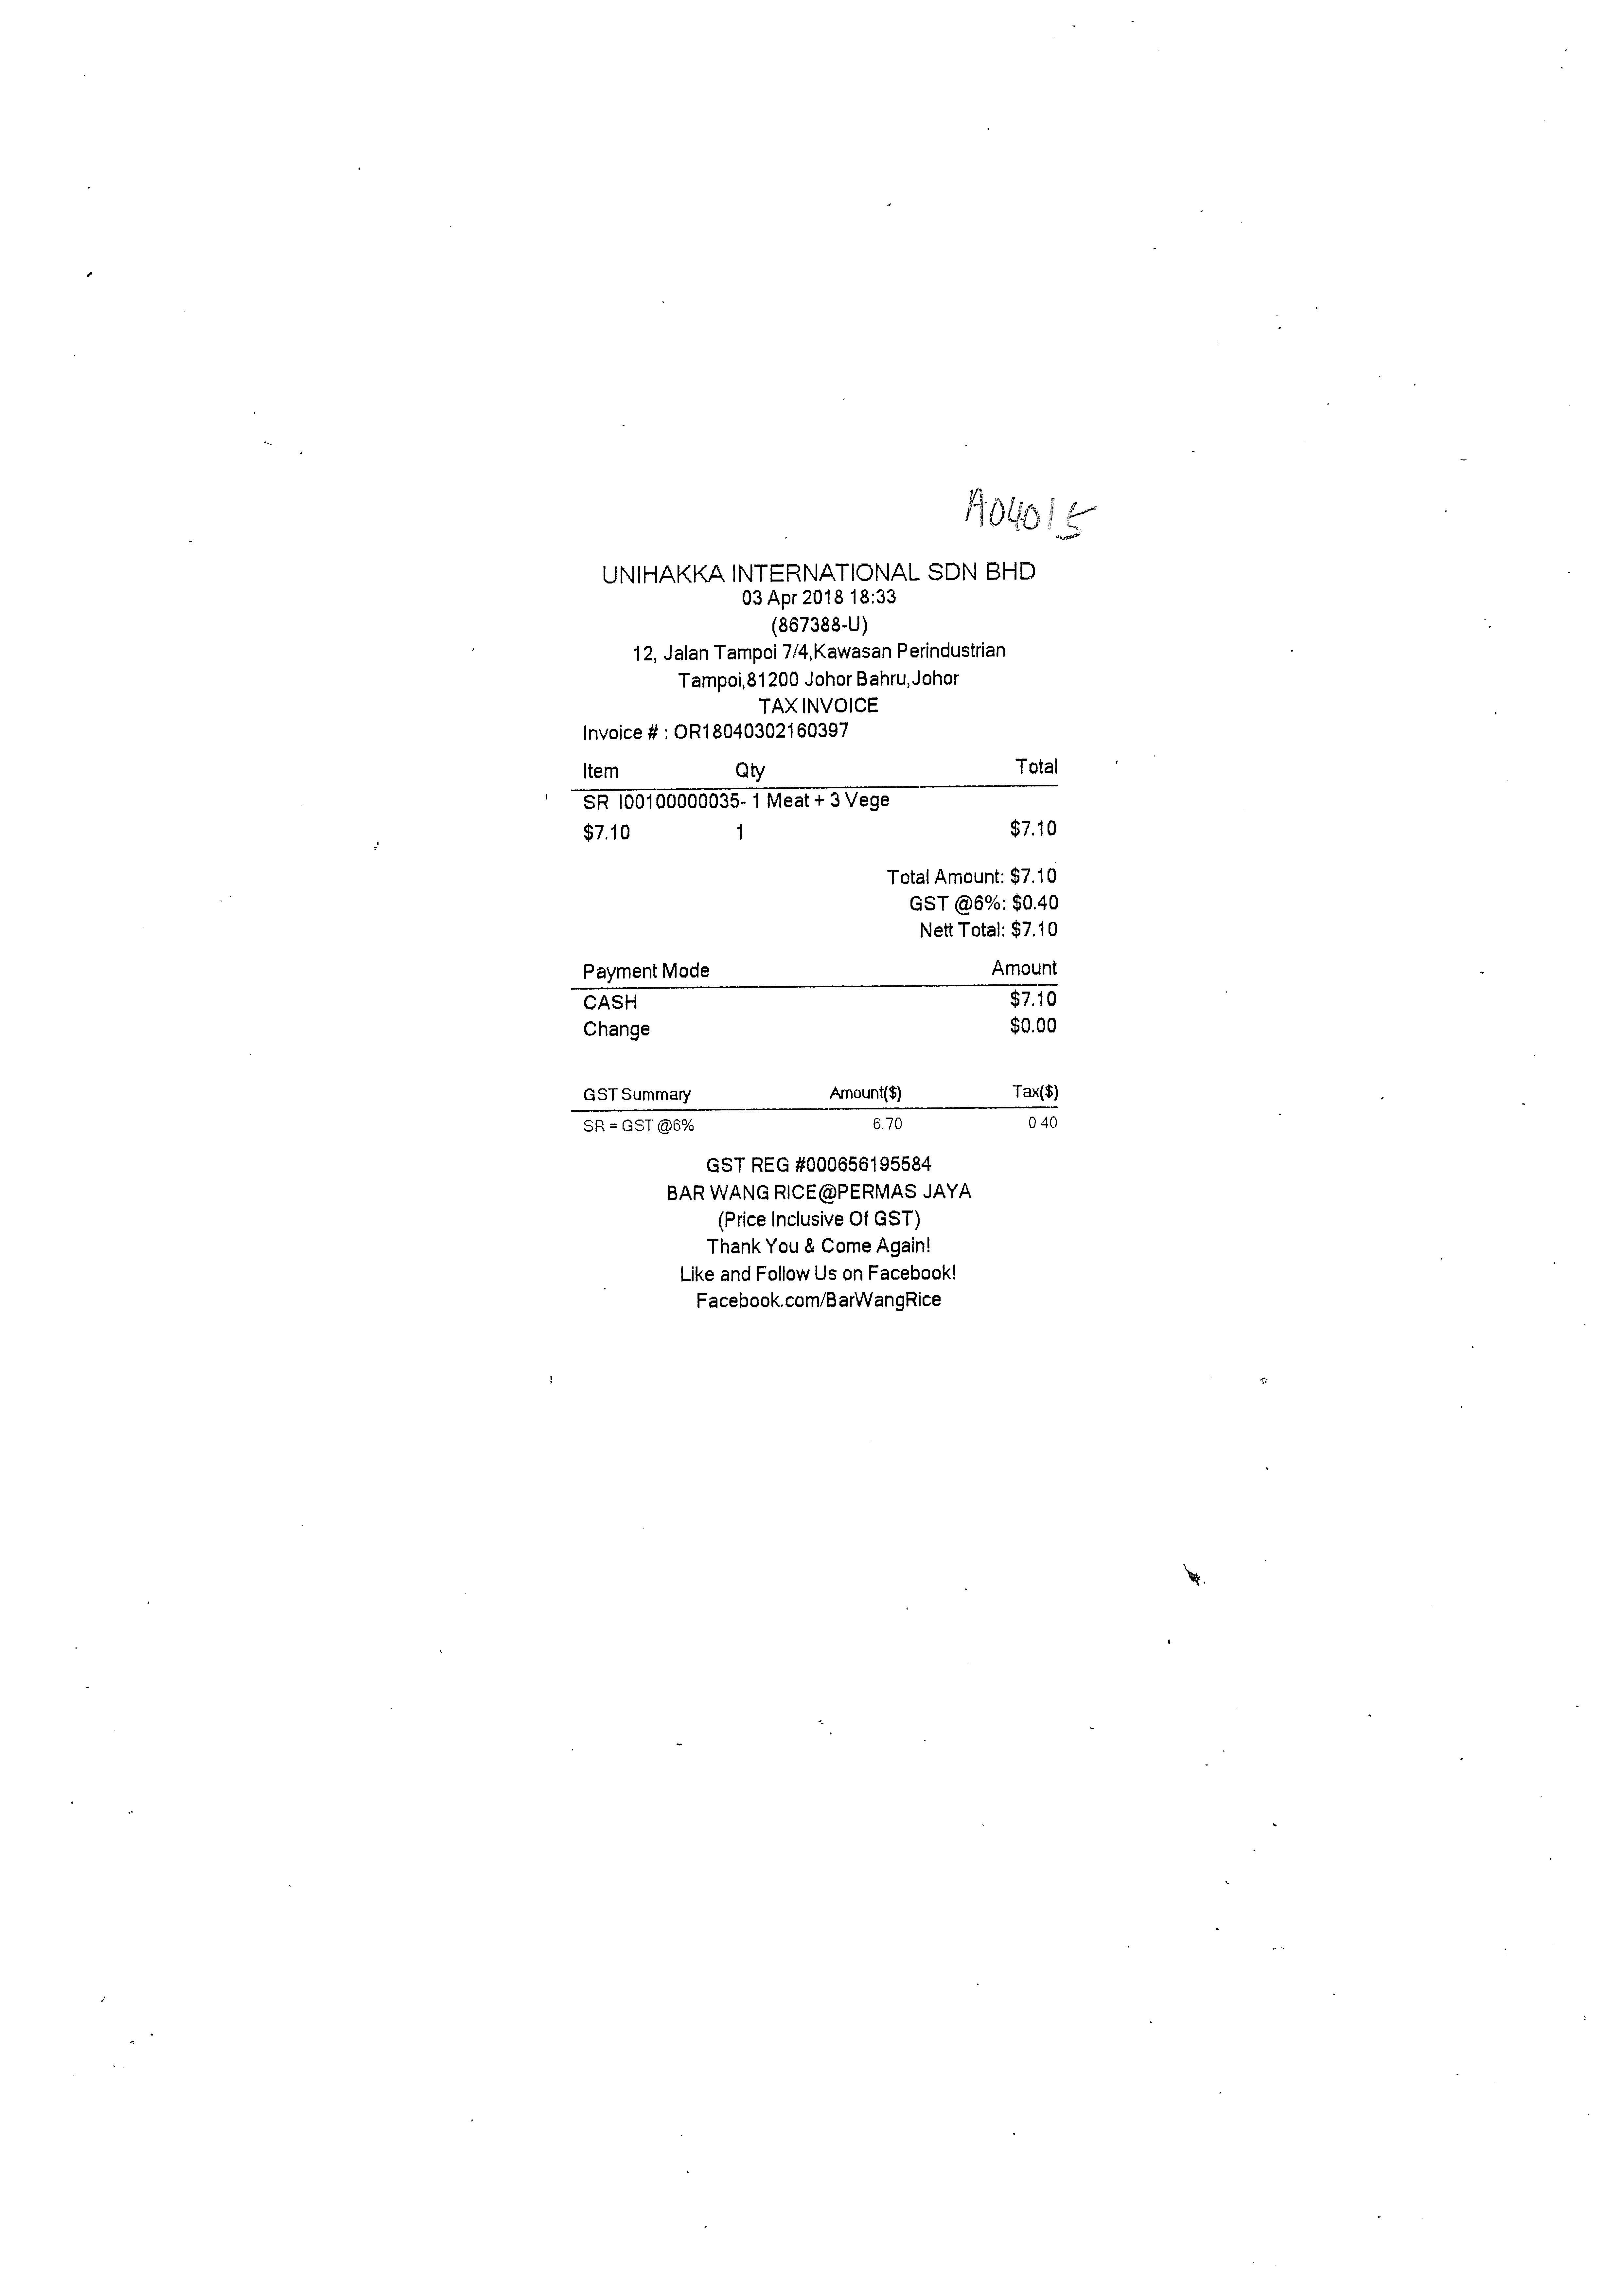
UNIHAKKA INTERNATIONAL SDN BHD
03 APR 2018 18:33
(867388-U)
12, JALAN TAMPOI 7/4,KAWASAN PERINDUSTRIAN
TAMPOI,81200 JOHOR BAHRU,JOHOR
TAXINVOICE
INVOICE # : OR18040302160397
ITEM
QTY
TOTAL
SR I00100000035- 1 MEAT + 3 VEGE
$7.10
1
$7.10
TOTAL AMOUNT: $7.10
GST @6%: $0.40
NETT TOTAL: $7.10
PAYMENT MODE
AMOUNT
CASH
$7.10
CHANGE
$0.00
GST SUMMARY
AMOUNT($)
TAX($)
SR = GST @6%
6.70
0.40
GST REG #000656195584
BAR WANG RICE@PERMAS JAYA
(PRICE INCLUSIVE OF GST)
THANK YOU & COME AGAIN!
LIKE AND FOLLOW US ON FACEBOOK!
FACEBOOK.COM/BARWANGRICE